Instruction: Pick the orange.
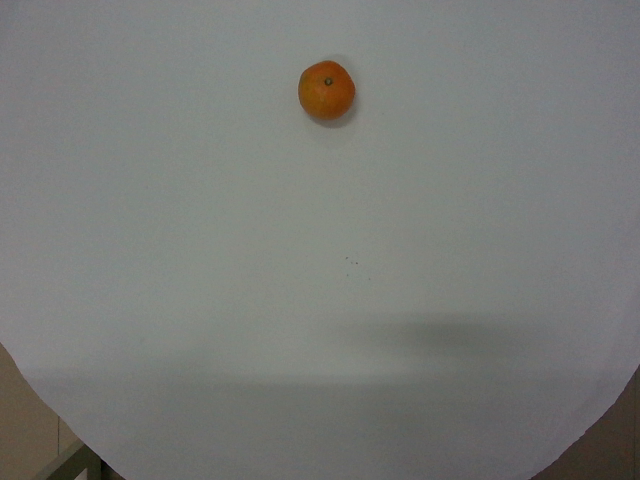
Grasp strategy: vertical